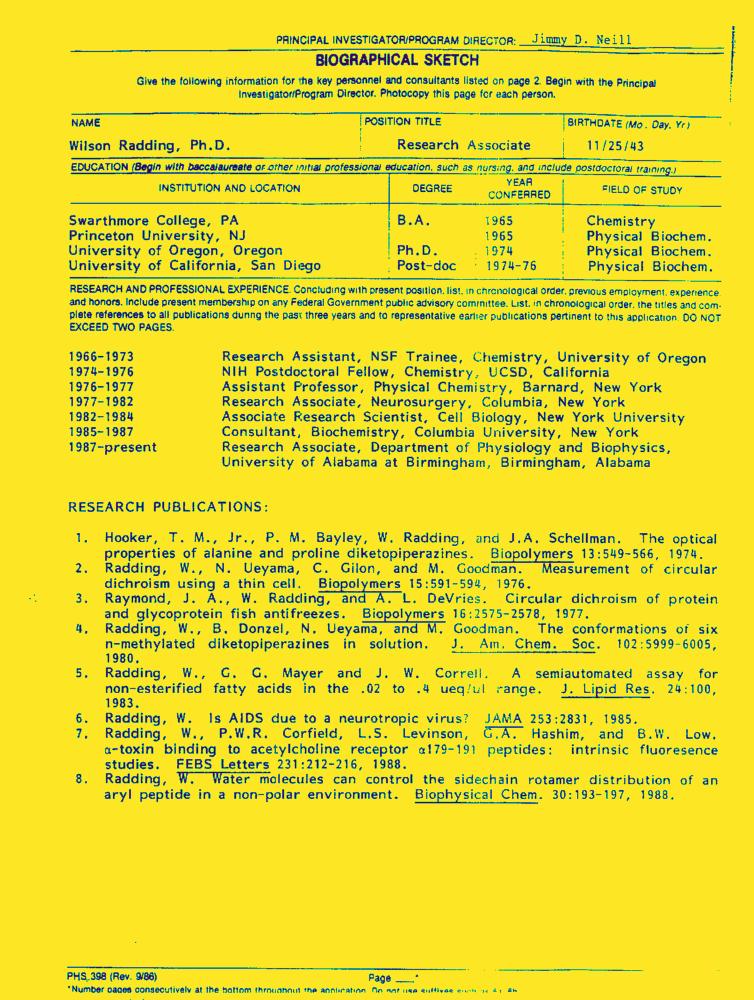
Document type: Resume-Doc